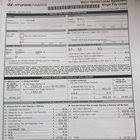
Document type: Invoice